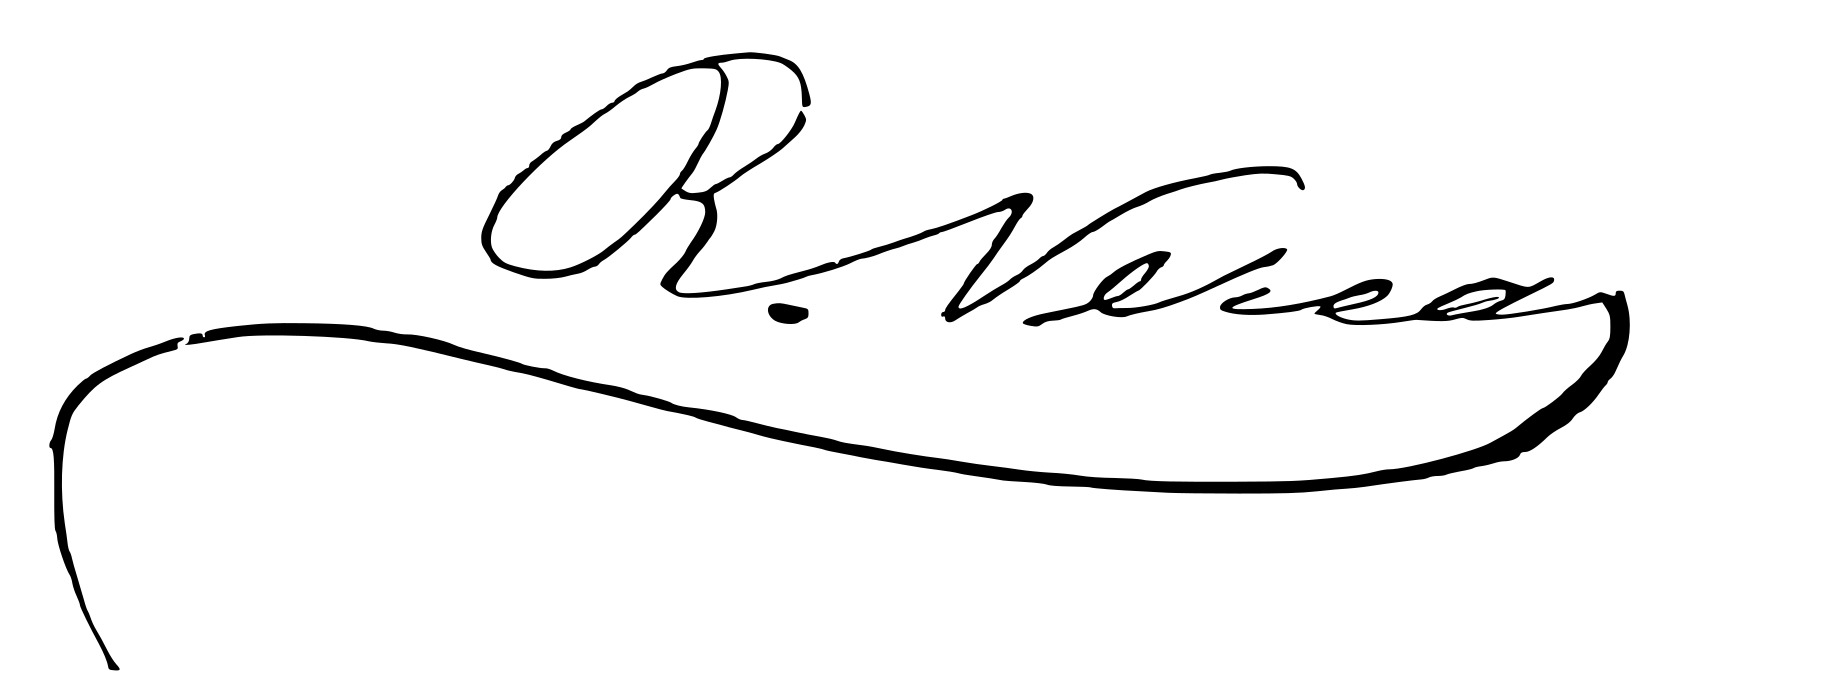
Signature of: ramón verea